Retrieve the amount in words, amount in figures, name of the payee, date on the cheque, and the bank name from the image.
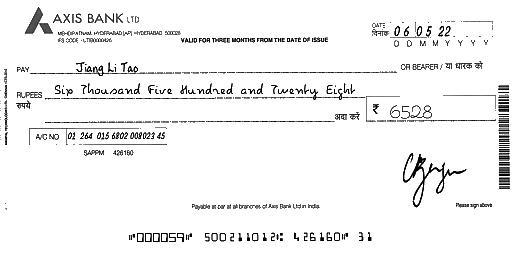
amt_in_words: Six Thousand Five Hundred and Twenty Eight
amt_in_figures: 6528
payee_name: Jiang Li Tao
bank_name: AXIS BANK
cheque_date: 06/05/22